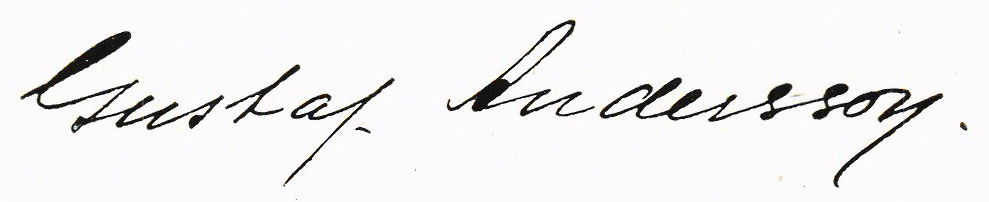
Signature of: gustaf henning andersson